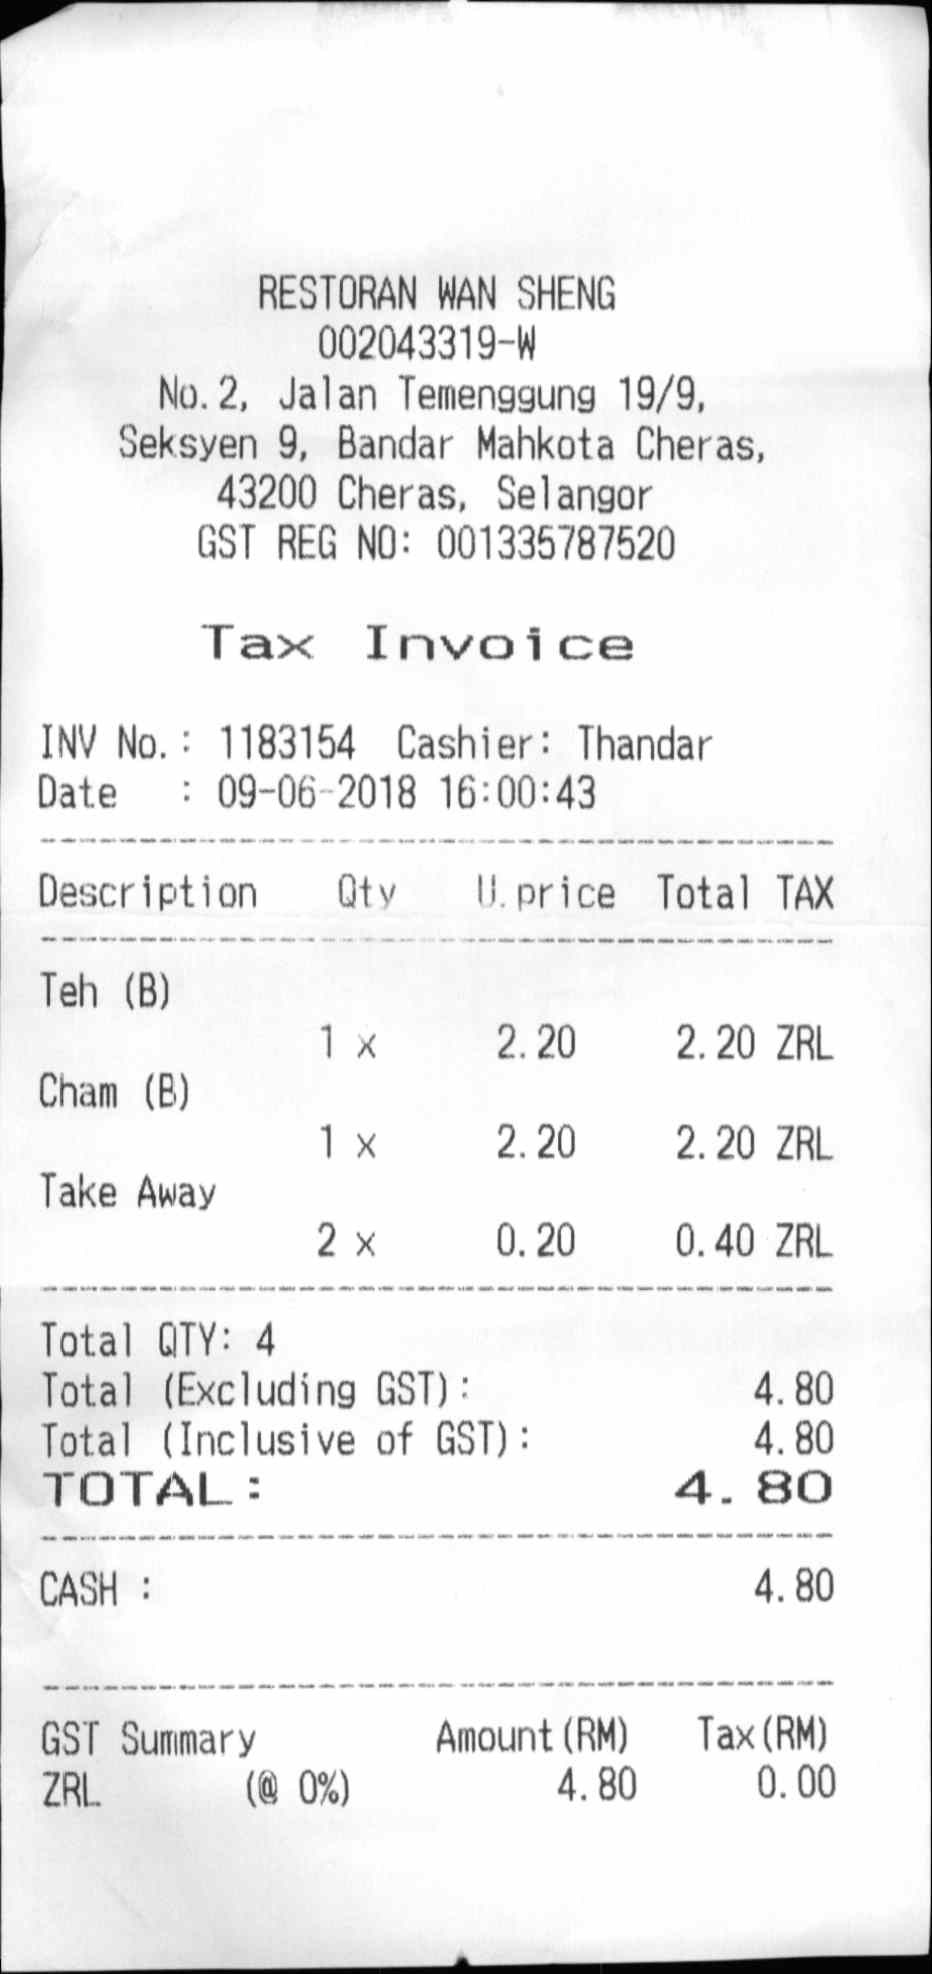
RESTORAN WAN SHENG
002043319-W
NO.2, JALAN TEMENGGUNG 19/9,
SEKSYEN 9, BANDAR MAHKOTA CHERAS,
43200 CHERAS, SELANGOR
GST REG NO: 001335787520
TAX INVOICE
INV NO. : 1183154
CASHIER: THANDAR
DATE
: 09-06-2018 16:00:43
DESCRIPTION
QTY
U.PRICE
TOTAL
TAX
TEH (B)
1 X
2.20
2.20
ZRL
CHAM (B)
1 X
2.20
2.20
ZRL
TAKE AWAY
2 X
0.20
0.40
ZRL
TOTAL QTY: 4
TOTAL (EXCLUDING GST):
4.80
TOTAL (INCLUSIVE OF GST):
4.80
TOTAL :
4.80
CASH :
4.80
GST SUMMARY
AMOUNT(RM)
TAX(RM)
ZRL
(@ 0%)
4.80
0.00